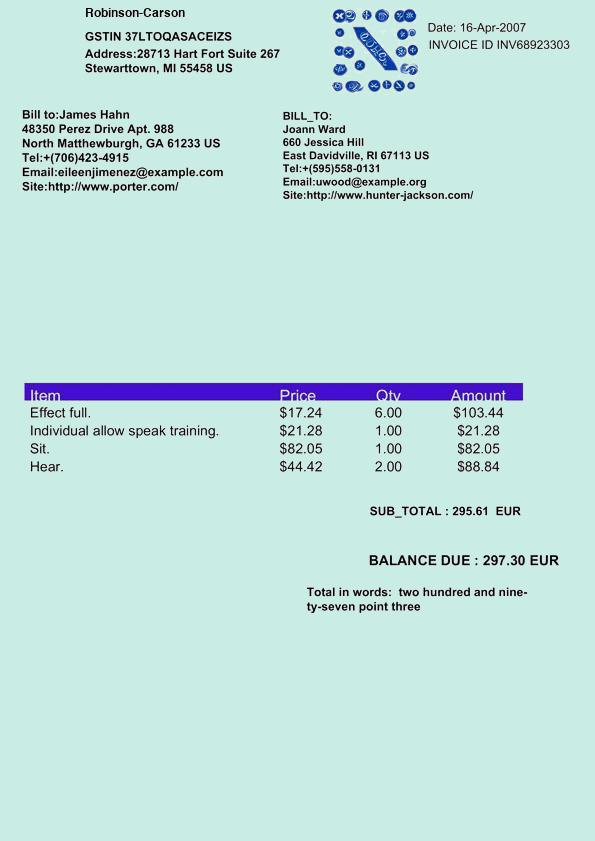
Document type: Invoice